Question: Which state is mentioned in the document?
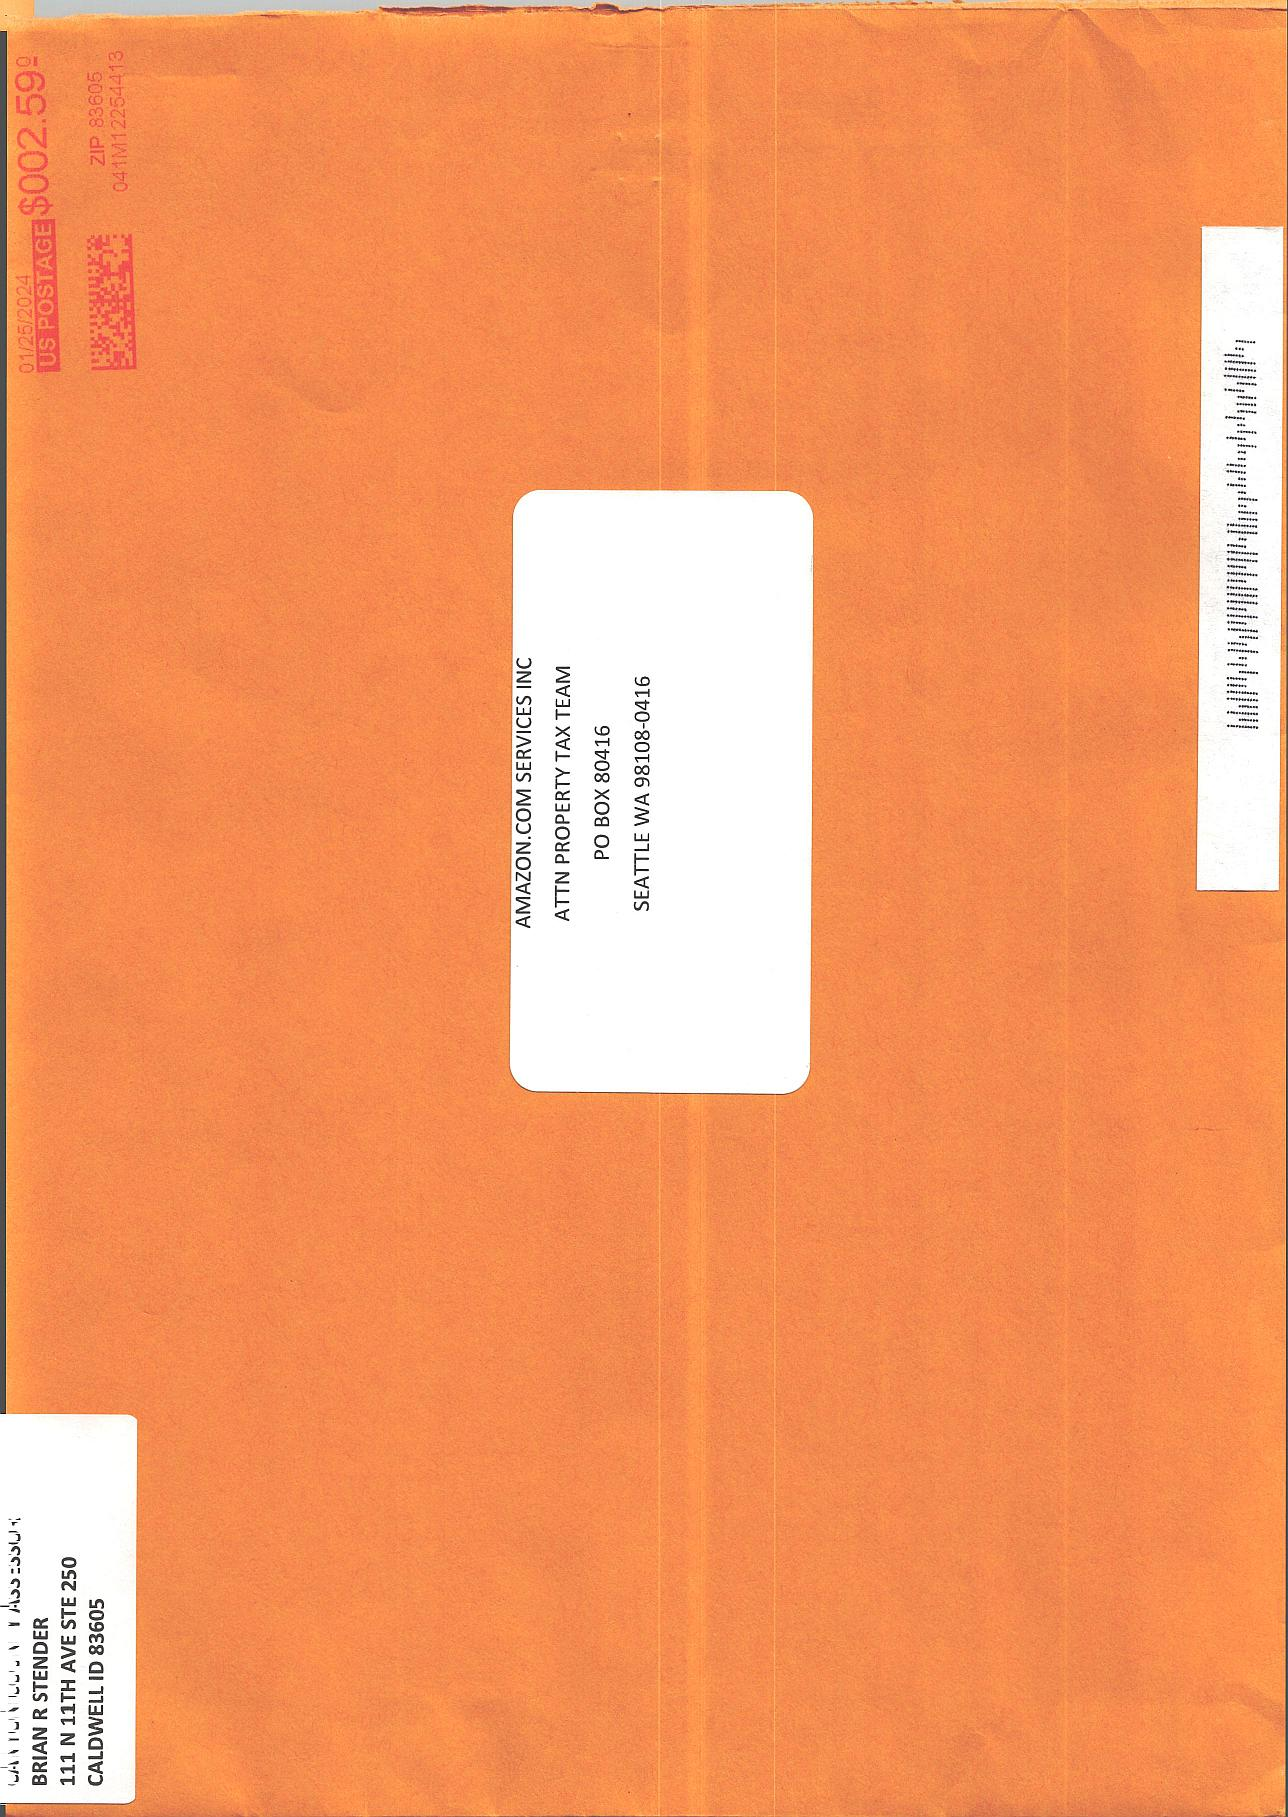
Answer: "ID"